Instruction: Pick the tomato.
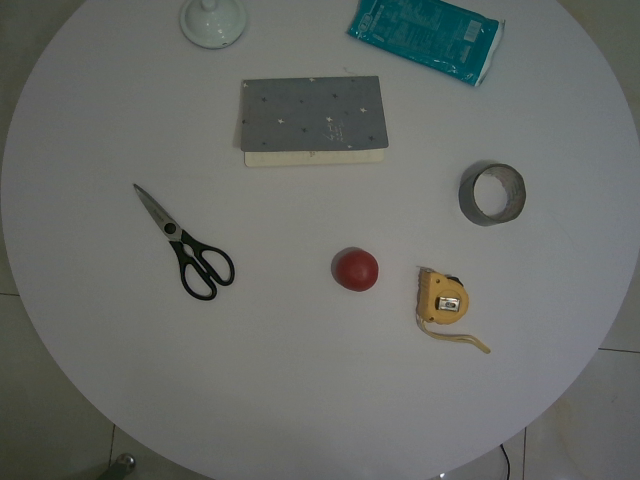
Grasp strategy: vertical